Question: How is the property described in the document?
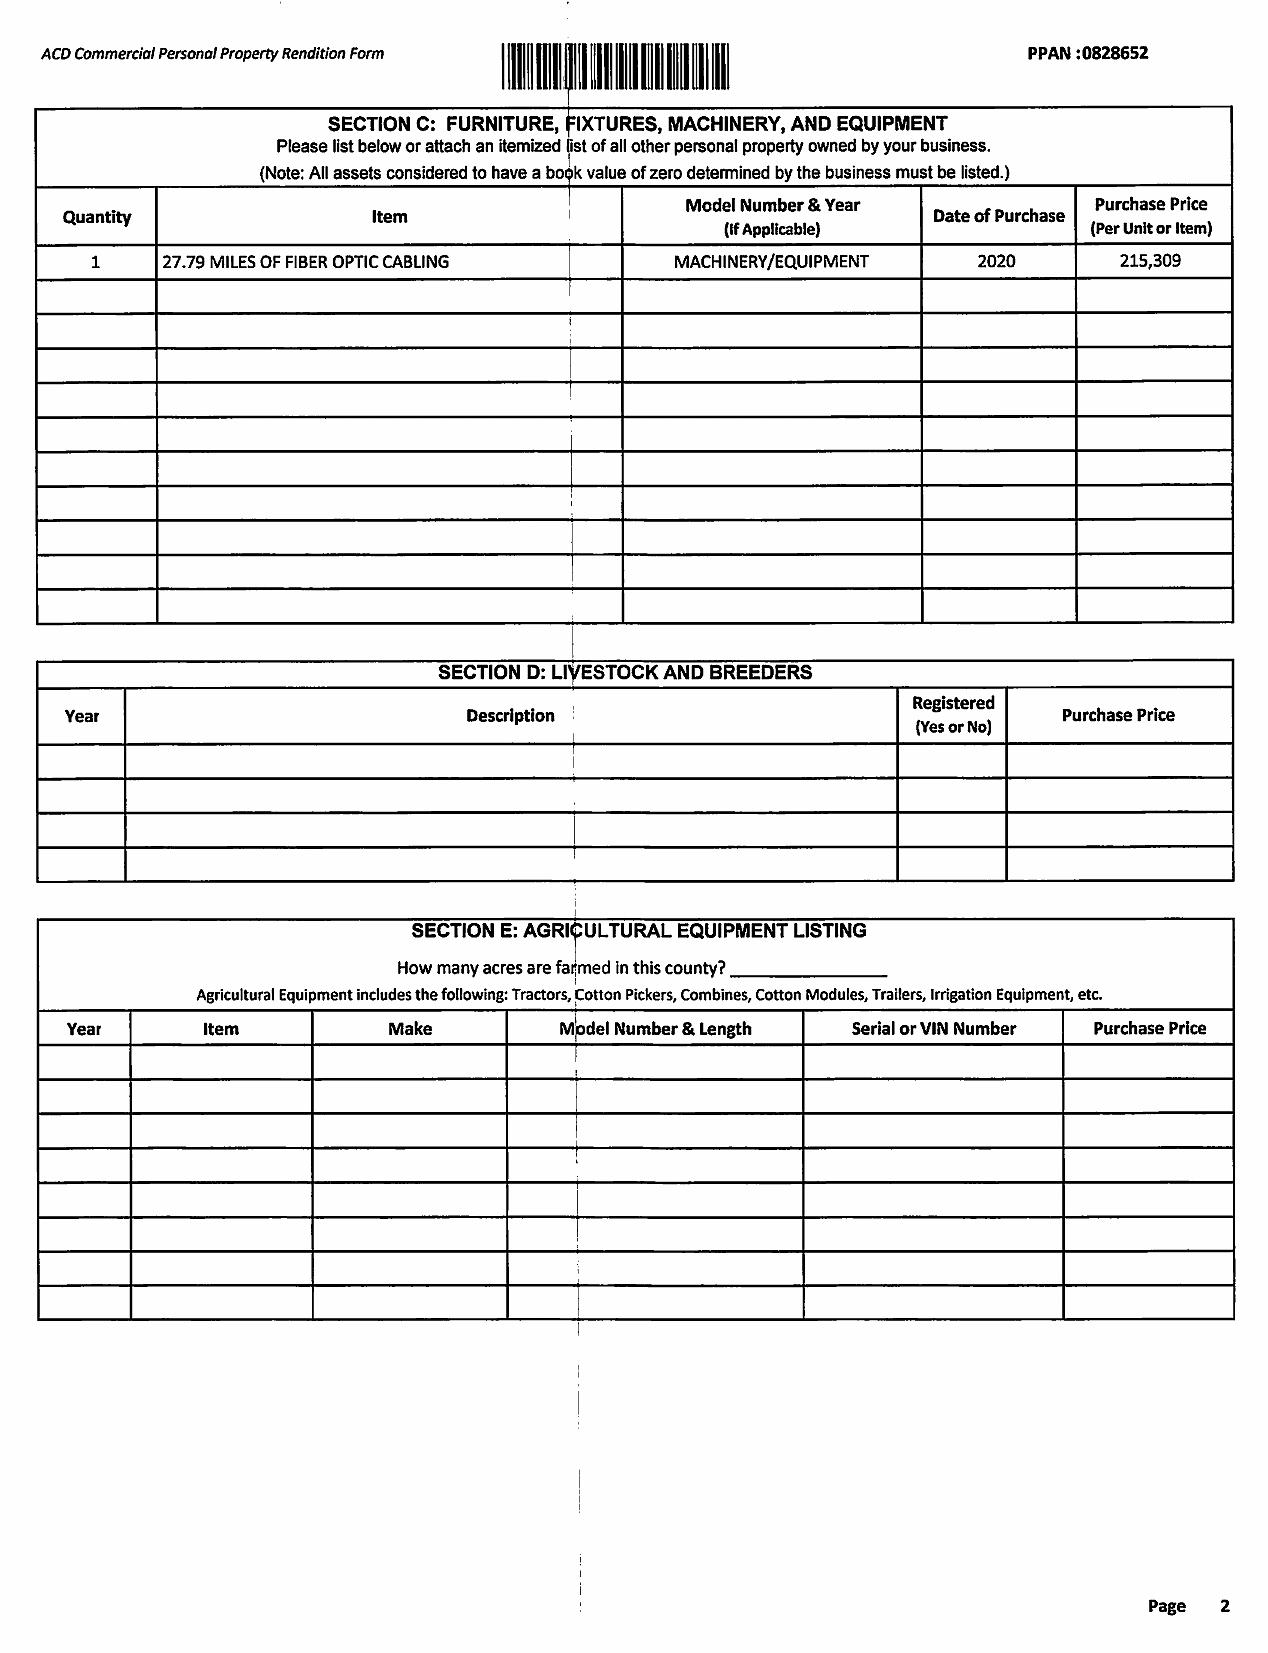
Answer: "27.79 MILES OF FIBER OPTIC CABLING"